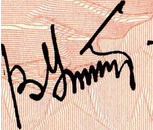
Signature of: victor utkin